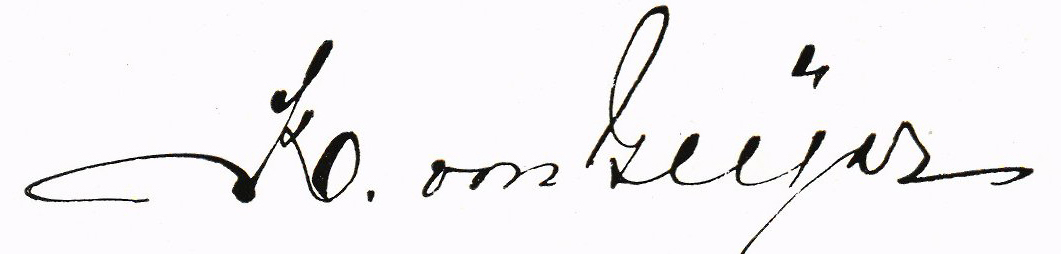
Signature of: knut von geijer